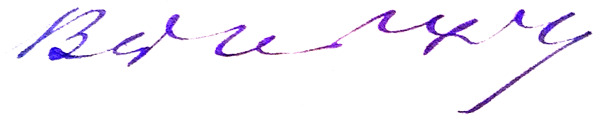
Signature of: volodymyr didur